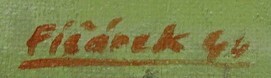
Signature of: alois fišárek